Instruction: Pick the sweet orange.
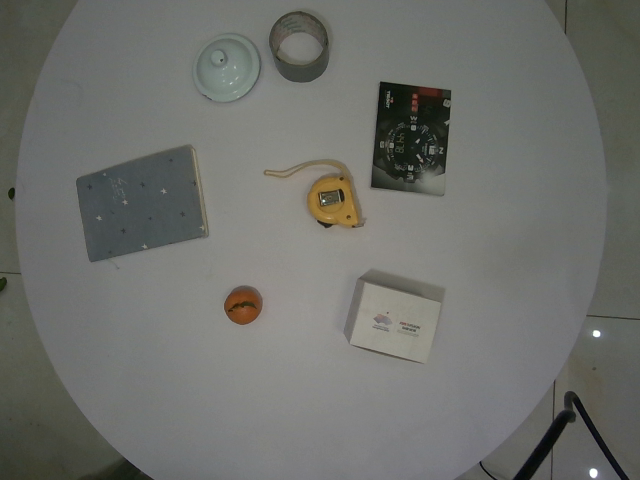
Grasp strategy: vertical